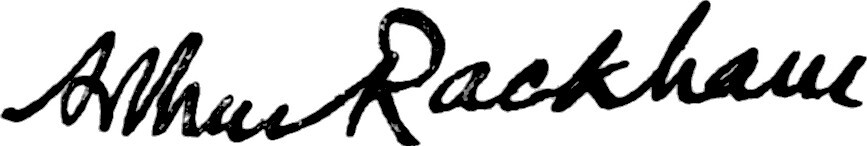
Signature of: arthur rackham